Question: What is the mailing or notice date provided in the document?
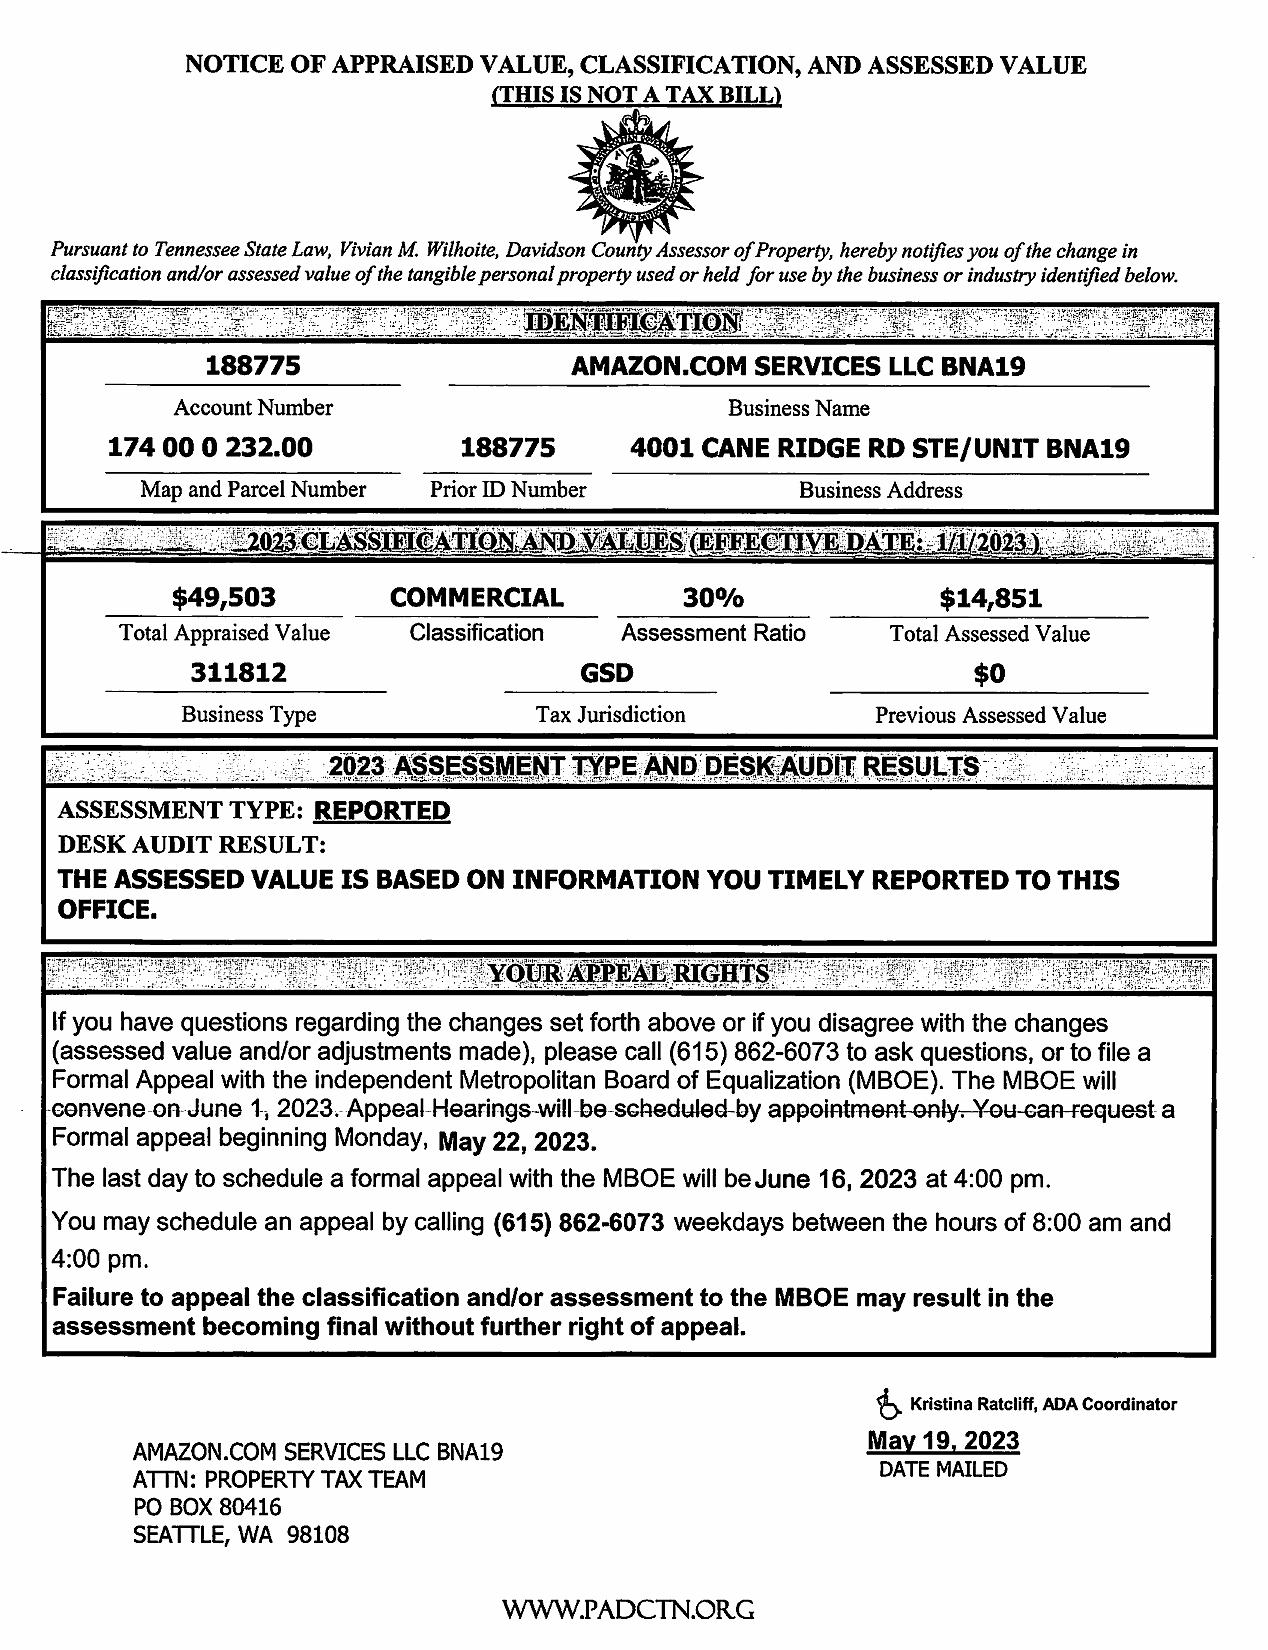
Answer: "19-May-23"